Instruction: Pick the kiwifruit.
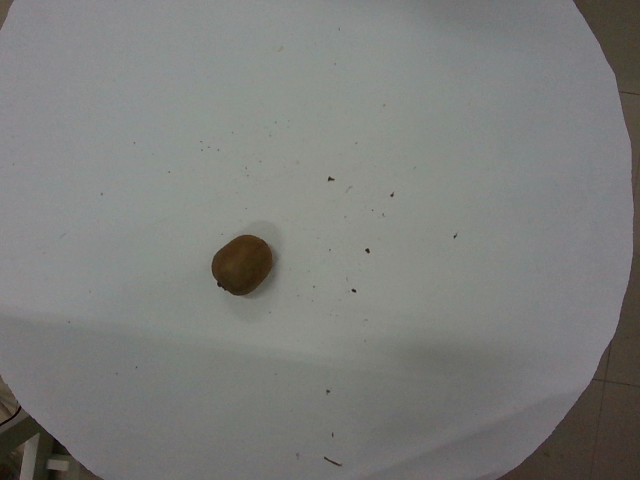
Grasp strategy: vertical